Question: Explain the disease:
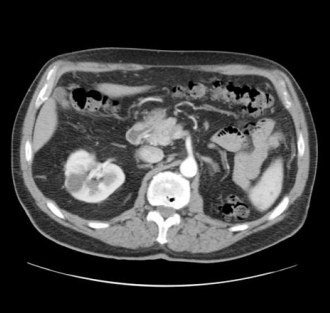
Answer: The disease is discussed as: Crossed Fused Ectopia (CFE) is seen in 1/1000 to 1/1500 autopsies.  In 85-90% of patients with ectopic kidney will be fused.  CFE is believed to occur when either there is a failure of nephrogenic cells to separate or fusion of 2 blastemas during abdominal ascent.  Typically the lower kidney is malrotated and both pelves point toward midline.  The ureter of the ectopic kidney crosses midline and enters the bladder on the contralateral side.  There are no known congenital anomalies associated with CFE.

Typically CFE is asymptomatic and is an incidental finding.  There can be an higher risk of injury the the ectopic kidney if it overlies the spine.